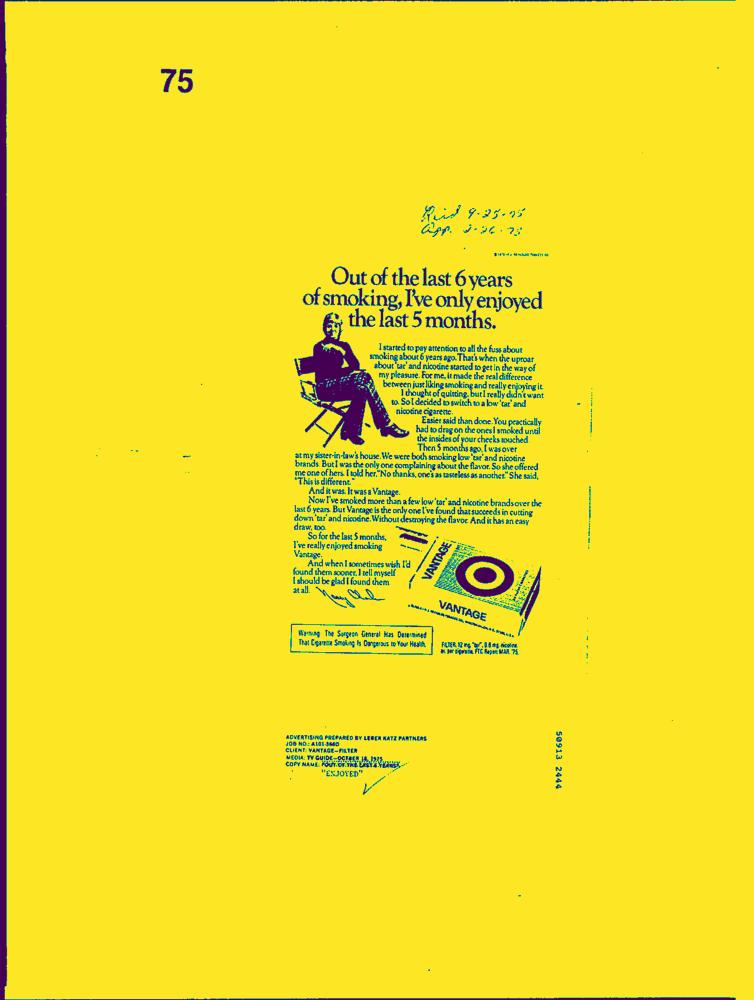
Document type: AD